Patient: Unknown, age 25
A 25-year-old patient with no specific history consulted for dysphagia and bilateral hearing loss with rapid progression for two months associated with fever, night sweats, deep asthenia and eight kilograms weight loss. The examination found an asthenic patient with a 9/6 blood pressure, a 110/mn heart rate and a 39 C fever. Examination of the neck revealed bilateral, firm, sensitive and mobile cervical lymphadenopathies. Oral pharyngeal examination showed multiple, diffuse, non-confluent granulations along the posterior wall of the pharynx and veil, with associated purulent secretions (Figure 1). Endoscopic pharyngolaryngeal examination showed diffuse congestion of the nasal cavity mucosa with a tissue process filling the cavum. The latter had a global purulent appearance. Biopsies were performed in the cavum and oropharyngeal granulations finding an epithelioid granulomatosis suggestive of tuberculosis. The cervico-thoracic CT confirmed the cavum tissue lesion and showed excavated lesions of the two pulmonary fields (Figure 2). Search for Koch bacillus in sputum proved to be positive. A general assessment was carried out, finding no other locations of tuberculosis. The HIV serology was negative. Biology showed an inflammatory syndrome with 15700/mm3 white blood cells, 11800/mm3 neutrophils and a 190mg/l C-reactive protein (CRP). The rest of biological assessment was normal and showed no obvious immunosuppression. The diagnosis of multifocal tuberculosis was therefore made associating miliary acute tuberculous pharyngitis (Isambert disease) and pulmonary tuberculosis. An anti-tuberculous regimen was started with an excellent clinical and radiological evolution.
Keywords: isambert, pharyngeal tuberculosis, miliary
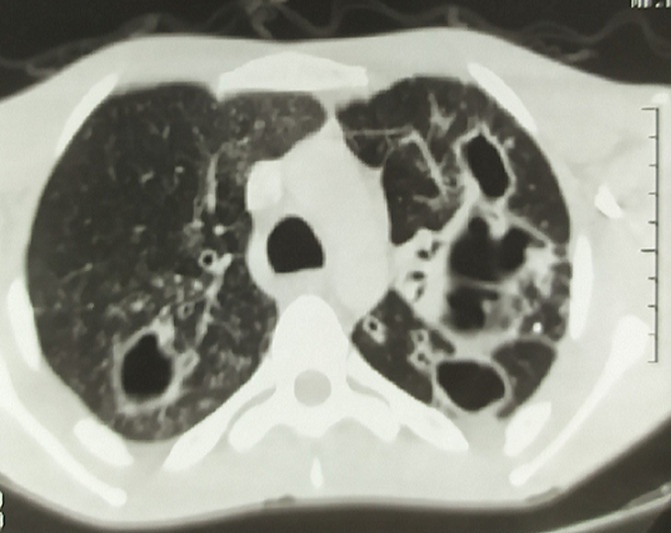
Image caption: chest CT scan: excavated lesions of the pulmonary apex very suggestive of tuberculosis.